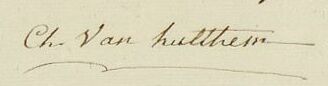
Signature of: charles van hulthem